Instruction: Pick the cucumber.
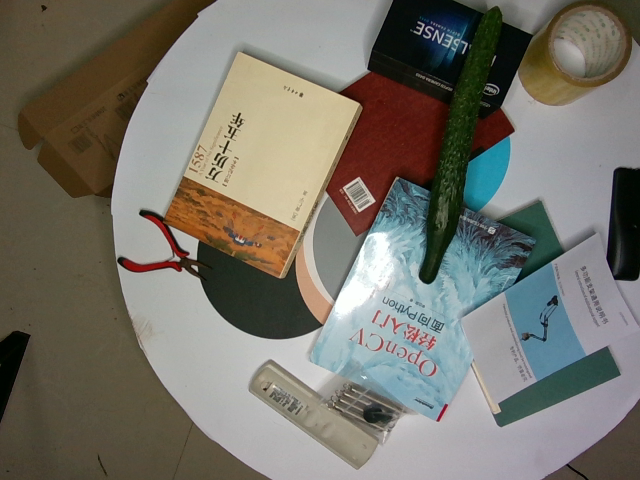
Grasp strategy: vertical